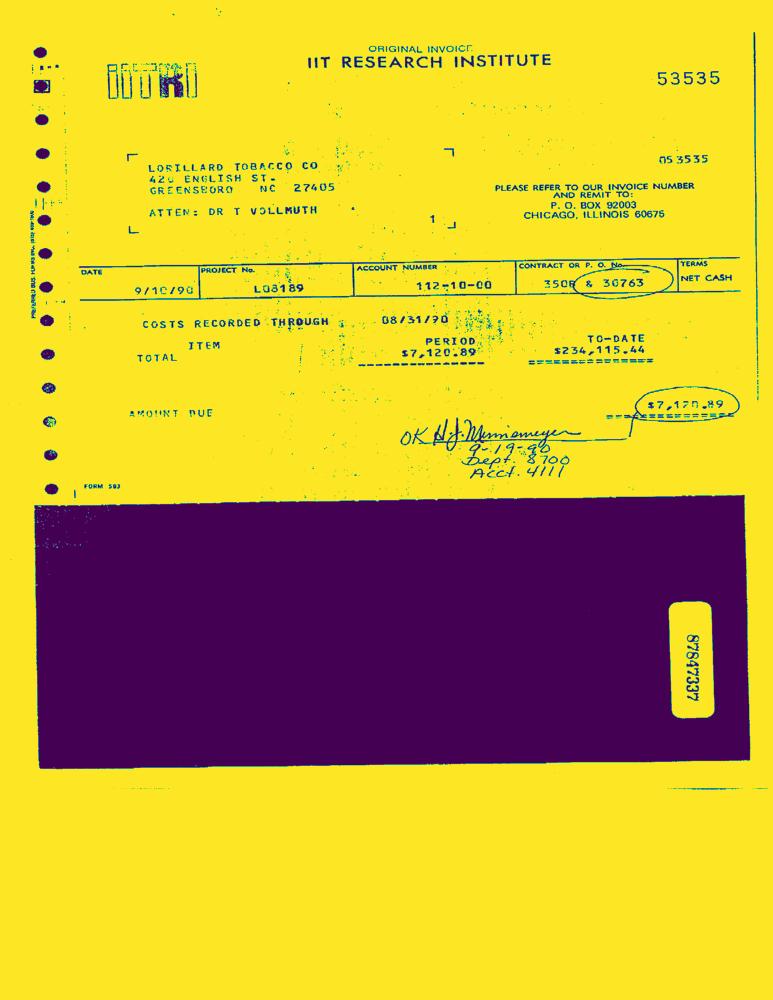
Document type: Invoice-Doc